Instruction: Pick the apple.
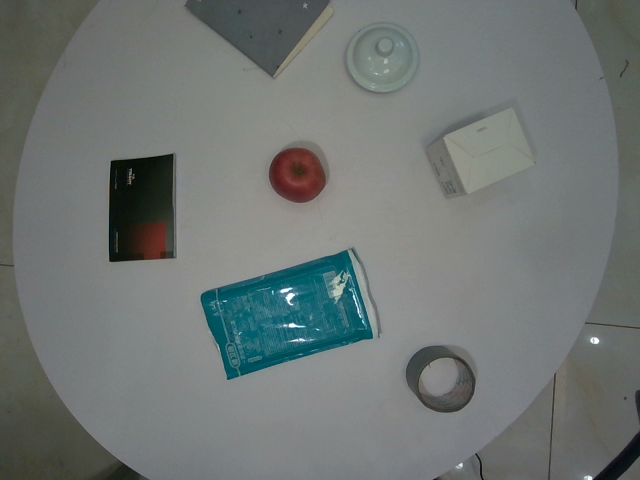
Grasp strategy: vertical